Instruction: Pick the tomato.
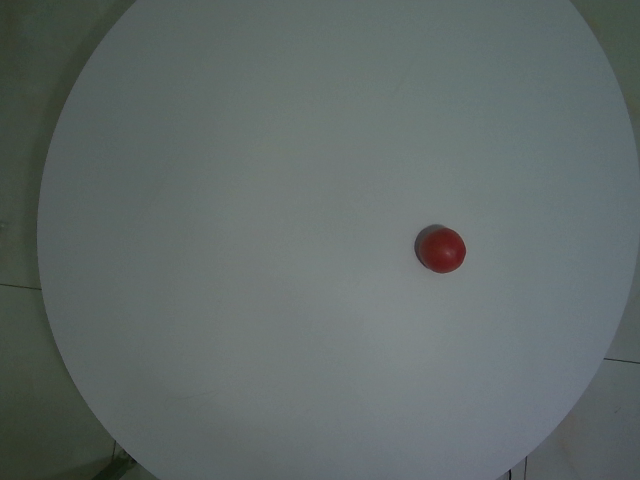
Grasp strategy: vertical